Question: What is the address or location of the property listed in the document?
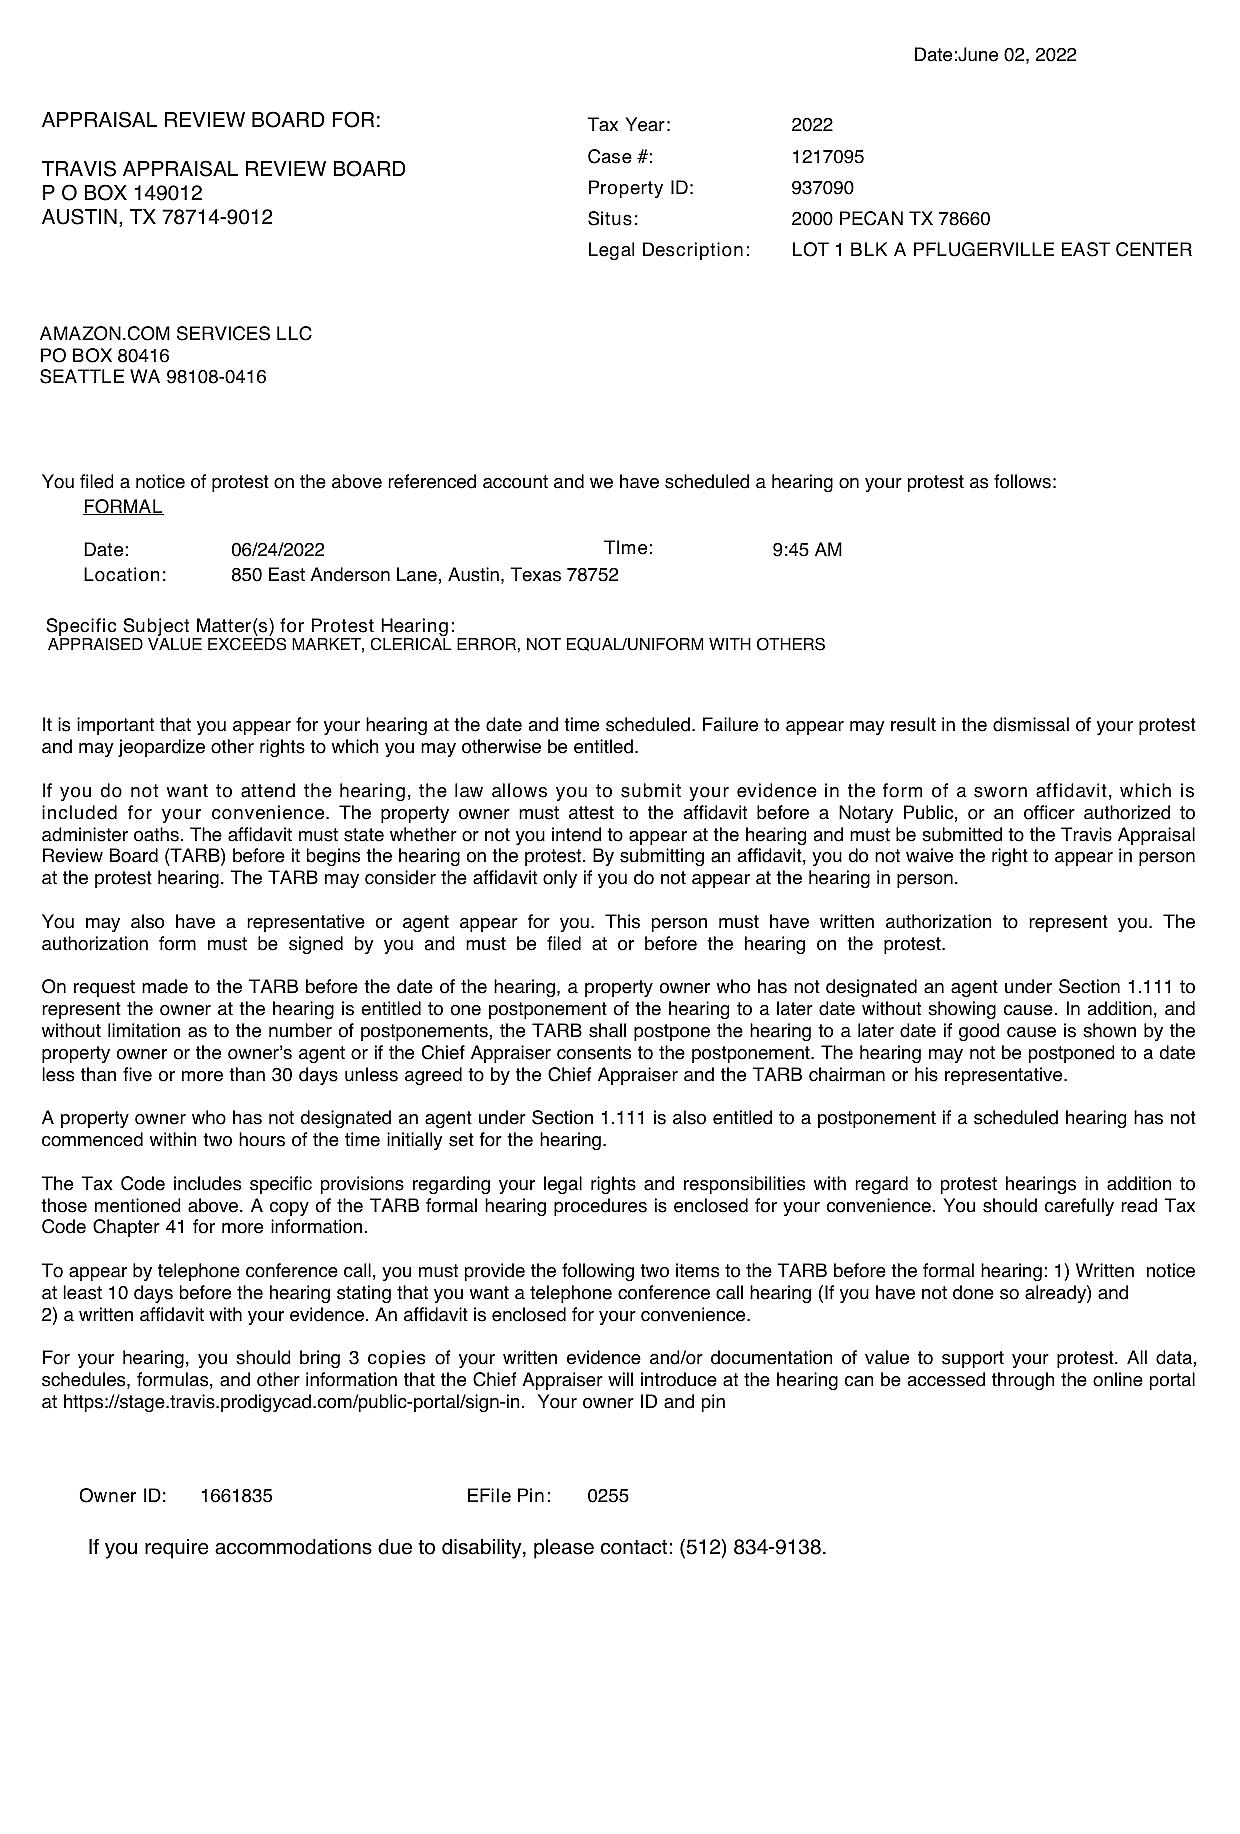
Answer: "2000 PECAN TX 78660"